Can you pull out the amount in words, numerical amount, payee's name, date of the cheque, and the bank's name from the image?
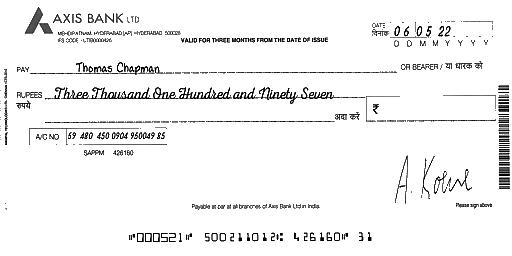
amt_in_words: Three Thousand One Hundred and Ninety Seven
amt_in_figures:
payee_name: Thomas Chapman
bank_name: AXIS BANK
cheque_date: 06/05/22